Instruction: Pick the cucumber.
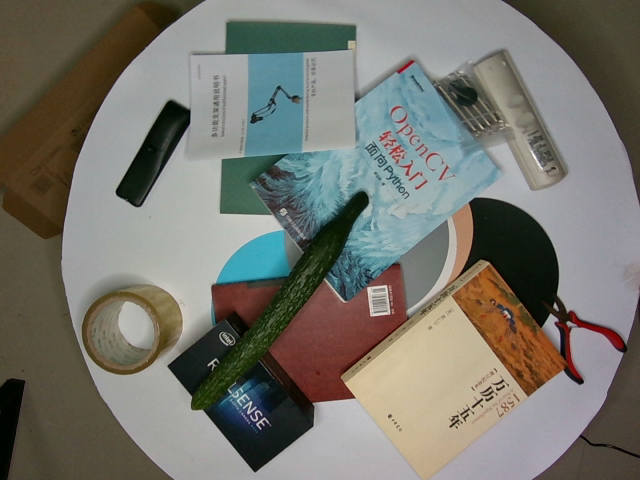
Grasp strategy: vertical